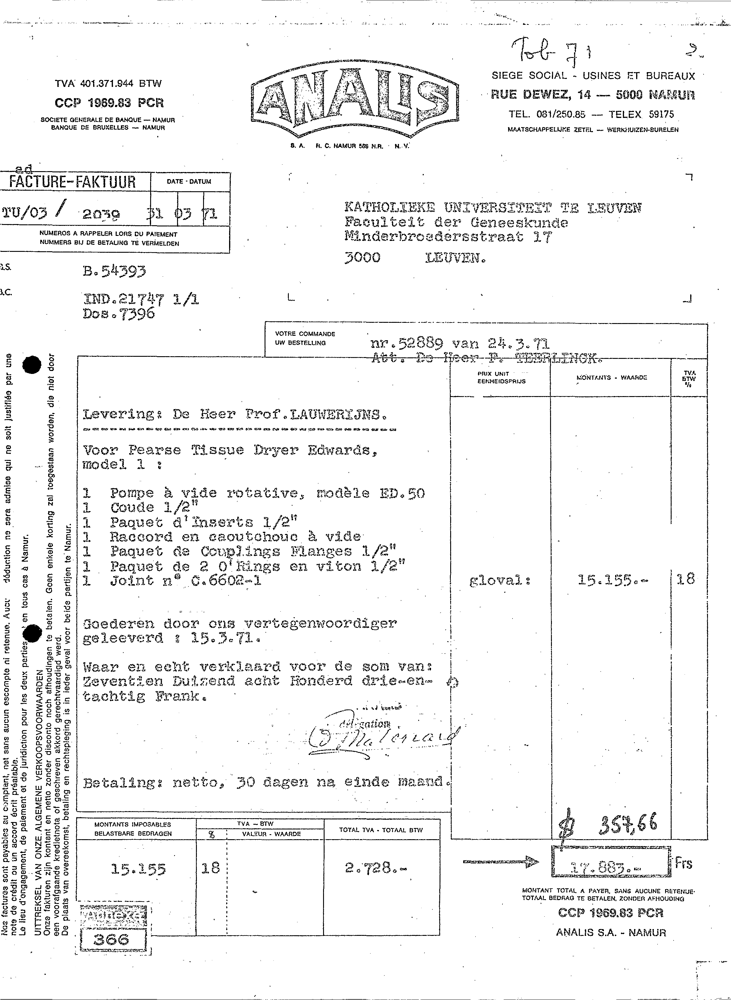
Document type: Invoice